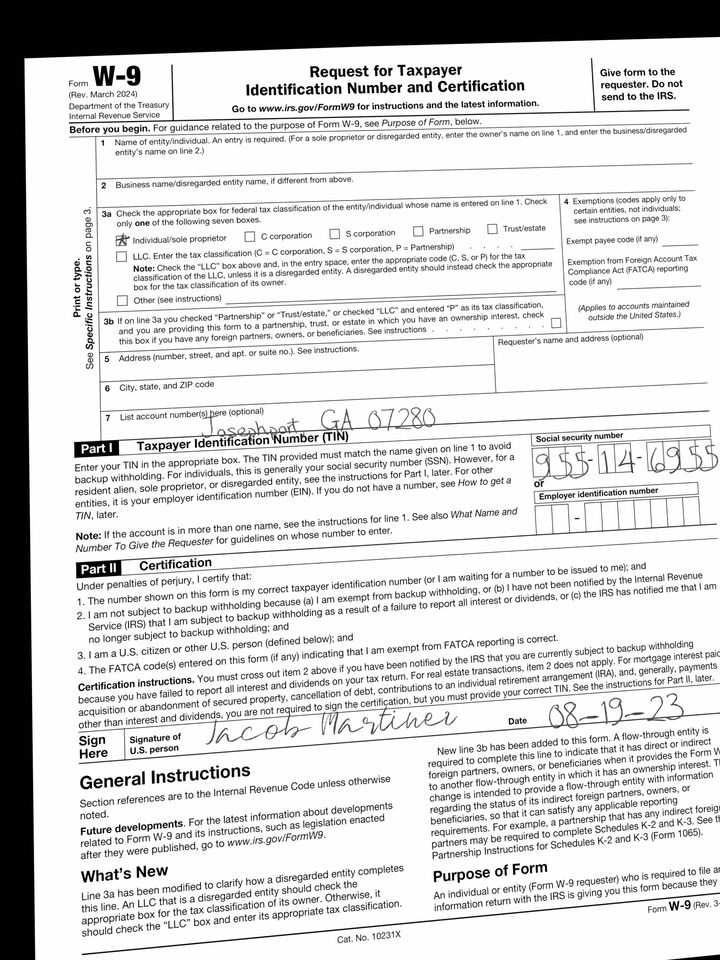
adr2: Josephport, GA 07280
cbx: yes
ssn: 955146955
sdt: 08-19-23